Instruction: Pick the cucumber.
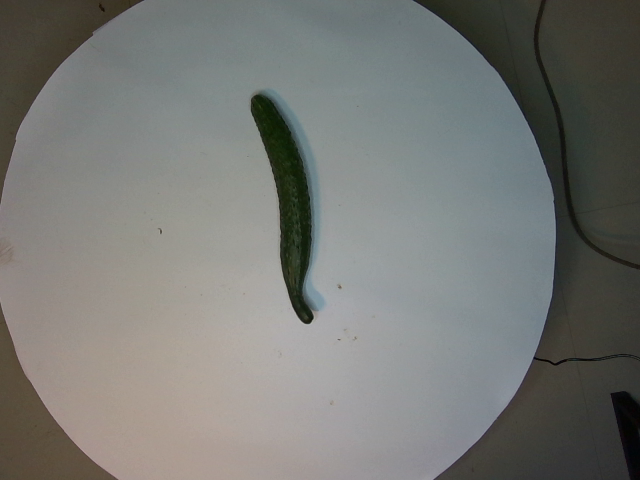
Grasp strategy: vertical